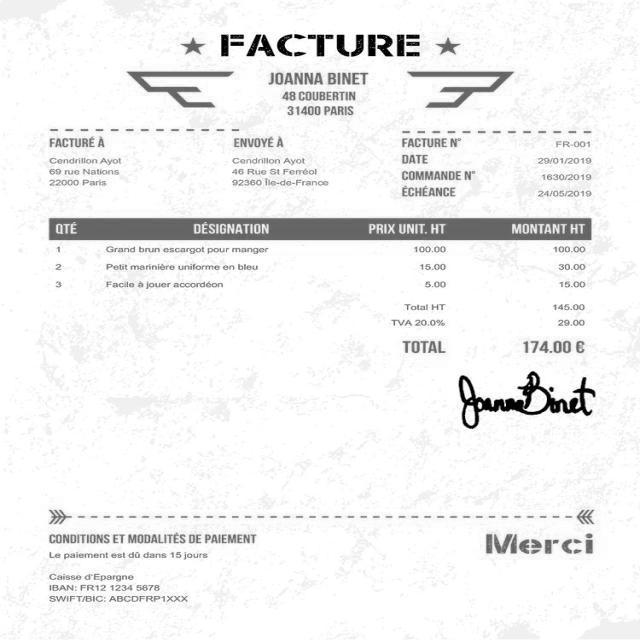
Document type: Invoice